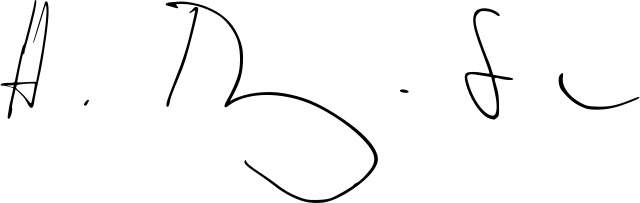
Signature of: helle thorning schmidt